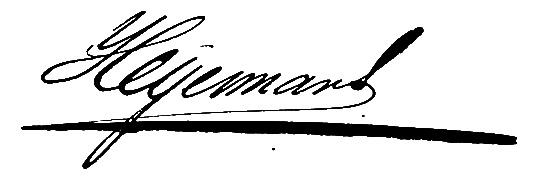
Signature of: herman heijermans